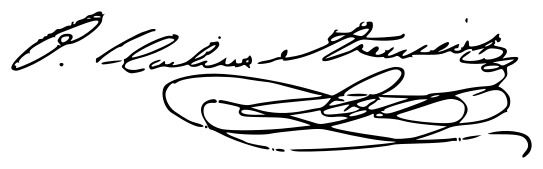
Signature of: pedro calvo asensio